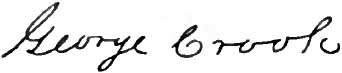
Signature of: george crook